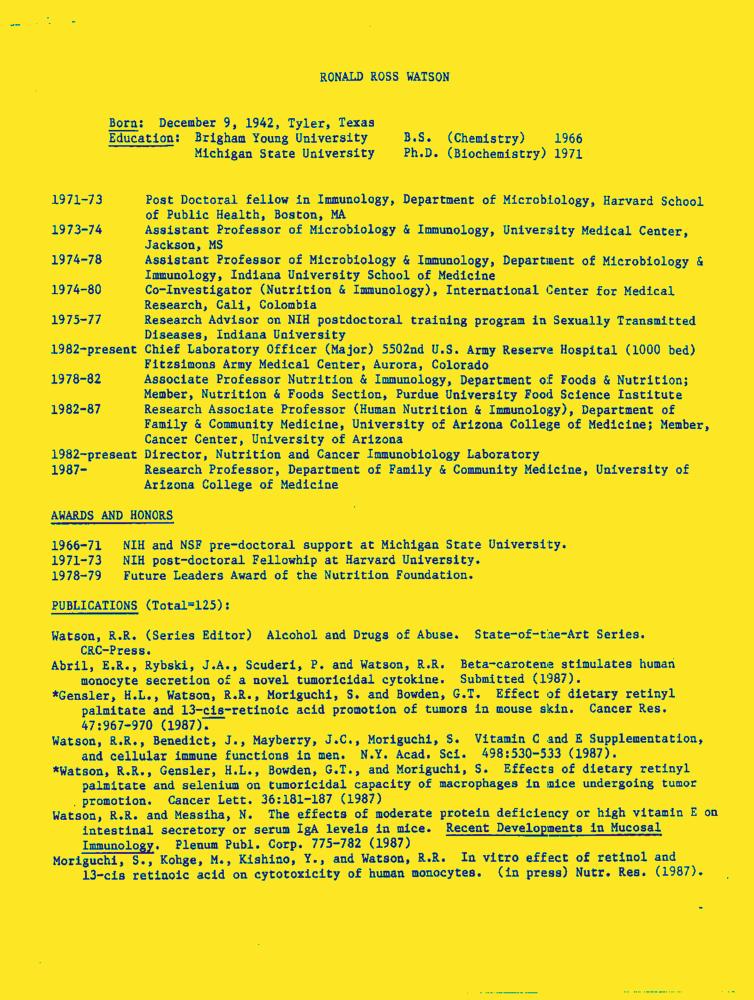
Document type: Resume-Doc